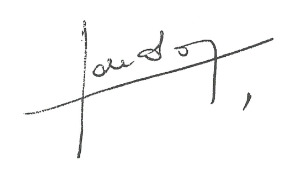
Signature of: jacques oudot